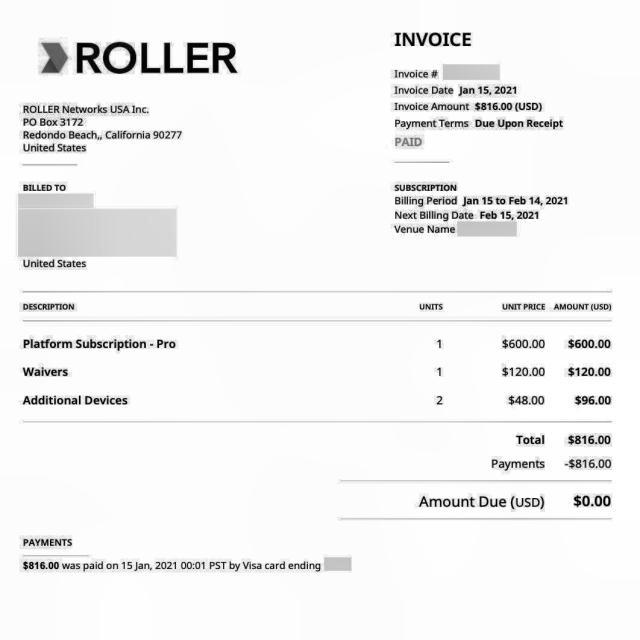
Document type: Invoice